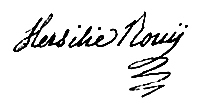
Signature of: hersilie rouy